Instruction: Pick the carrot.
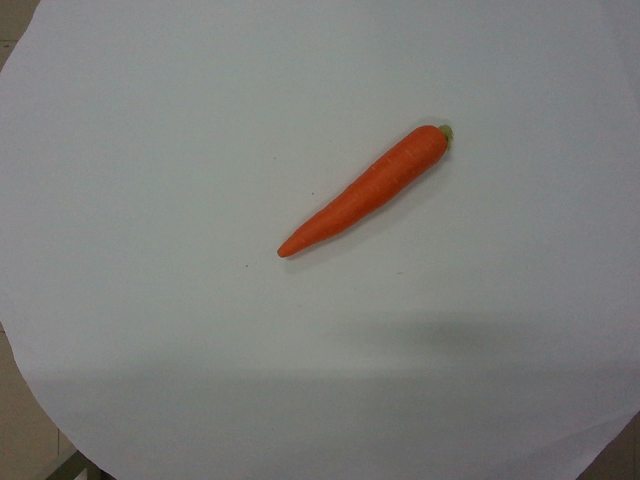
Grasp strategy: vertical